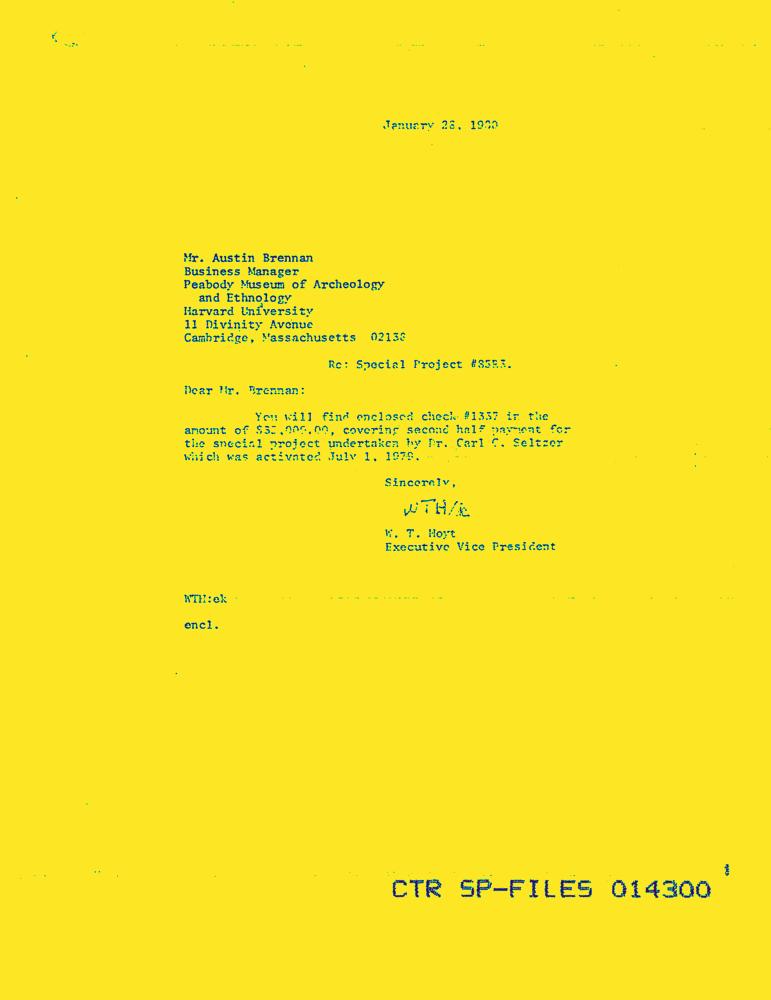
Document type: Letter-Doc